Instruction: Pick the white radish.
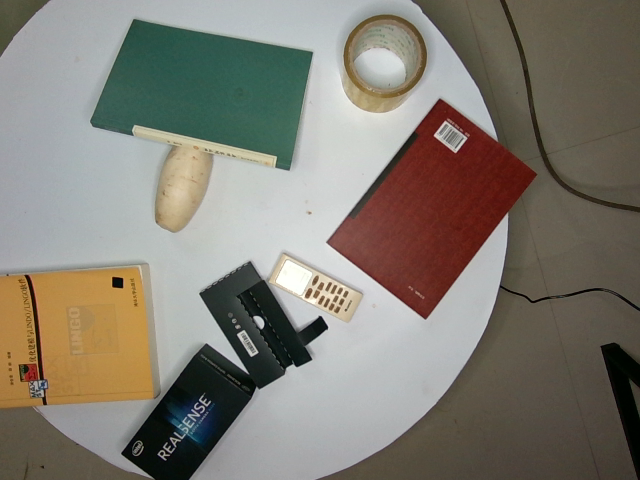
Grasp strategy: vertical